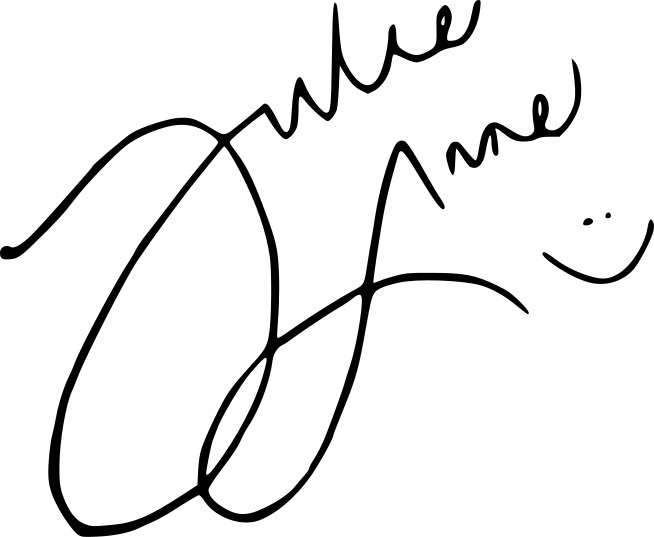
Signature of: julie anne san jose